Question: What is the suspected problem?
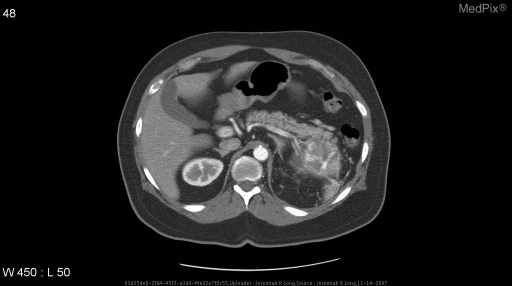
Answer: The findings suggest Axial CT images after intravenous contrast material administration demonstrate an aggressive enhancing heterogenous exophytic mass arising from the upper pole of the left kidney and extending into the left renal vein.  The inferior vena cava remains patent. A small ventral hernia is also noted.. Axial CT images after intravenous contrast material administration demonstrate an aggressive enhancing heterogenous exophytic mass arising from the upper pole of the left kidney and extending into the left renal vein.  The inferior vena cava remains patent. A small ventral hernia is also noted.. The patient might have a history of 72 year old female with gross hematuria.